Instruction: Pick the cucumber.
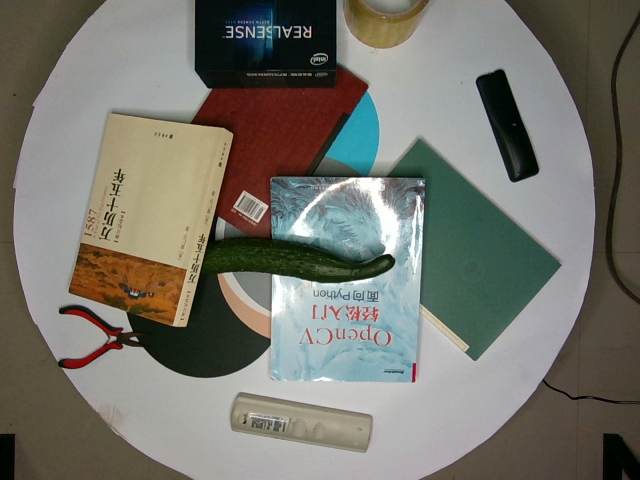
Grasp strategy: vertical